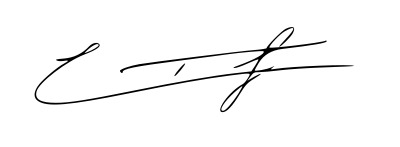
Signature of: éric tabarly